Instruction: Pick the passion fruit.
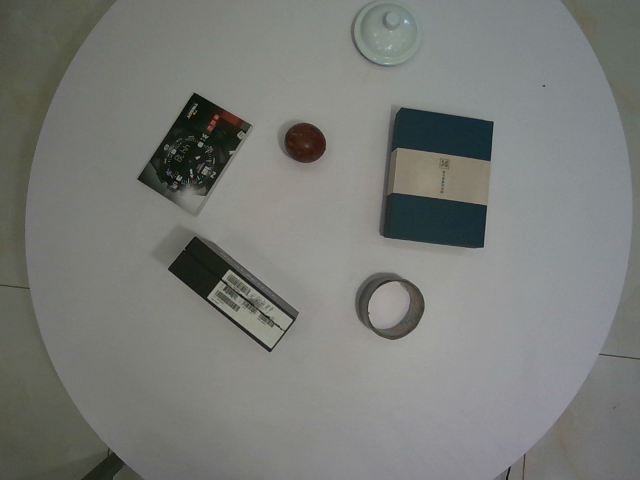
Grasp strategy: vertical